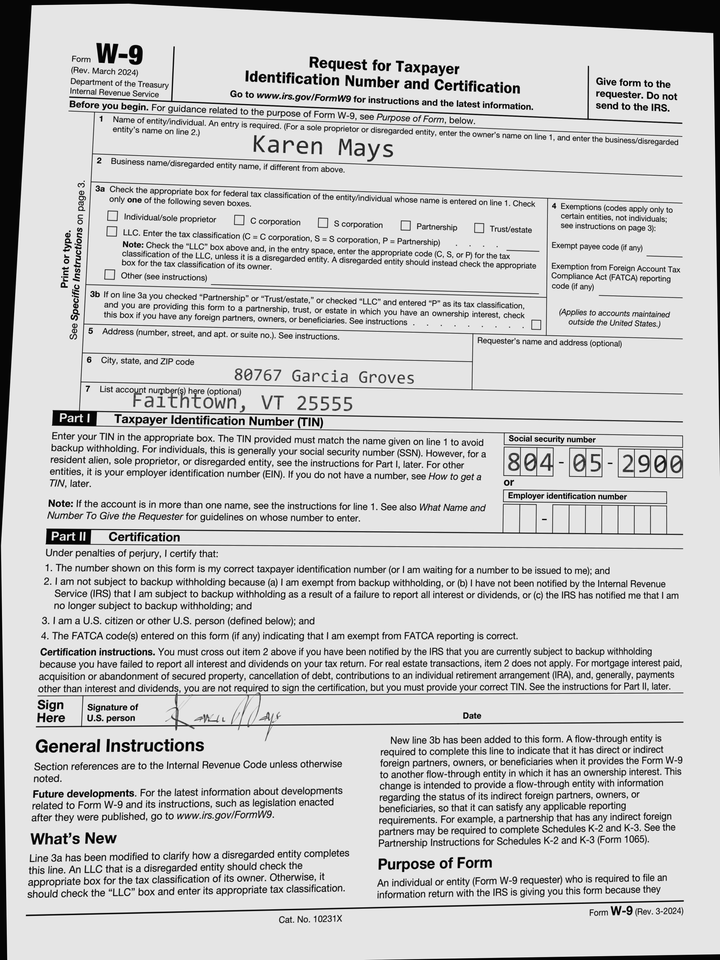
adr1: 80767 Garcia Groves
adr2: Faithtown, VT 25555
cbx: no
ssn: 804052900
enm: Karen Mays